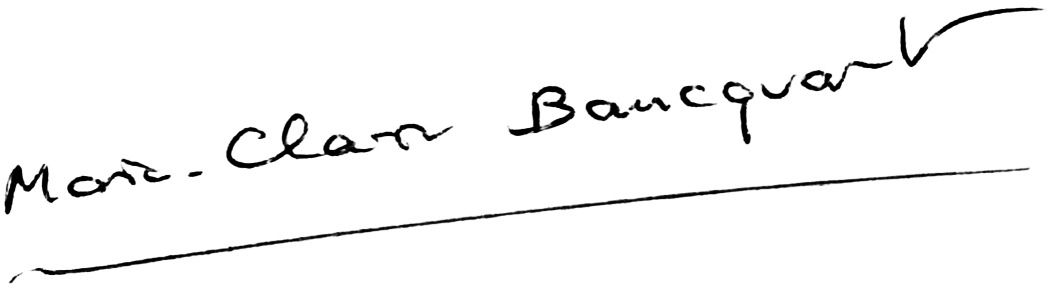
Signature of: marie claire bancquart